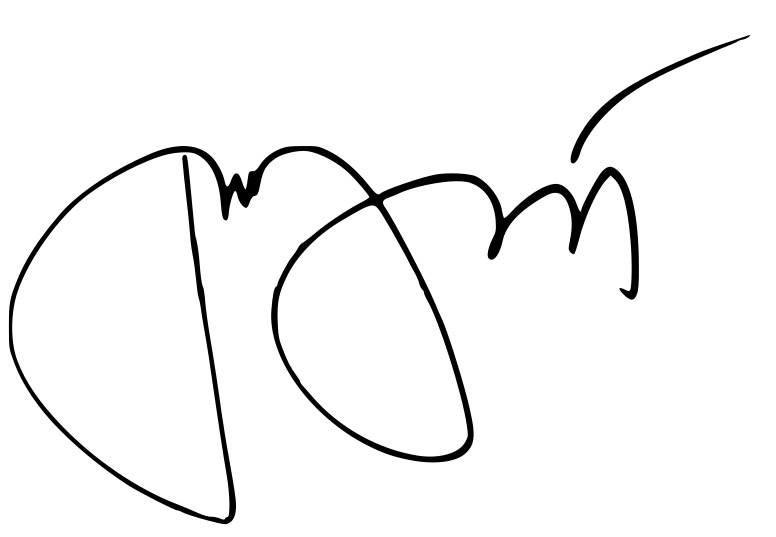
Signature of: joão doria